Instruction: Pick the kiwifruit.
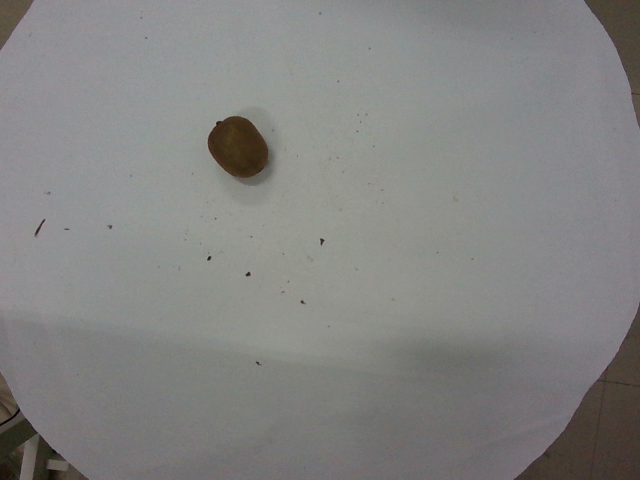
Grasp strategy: vertical